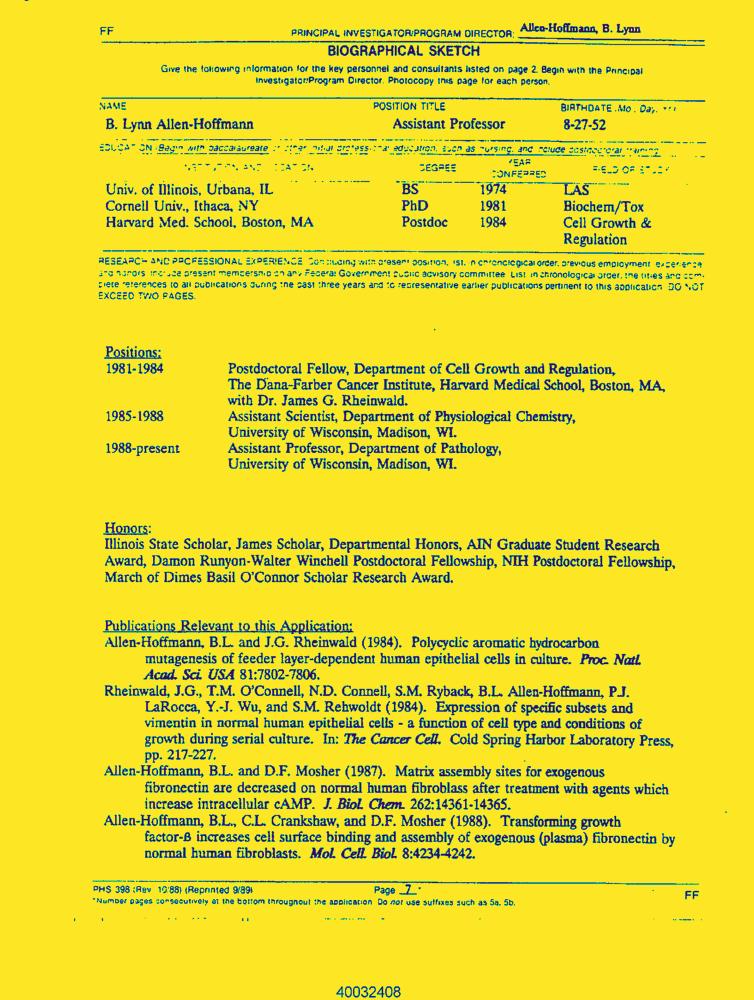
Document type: Resume-Doc